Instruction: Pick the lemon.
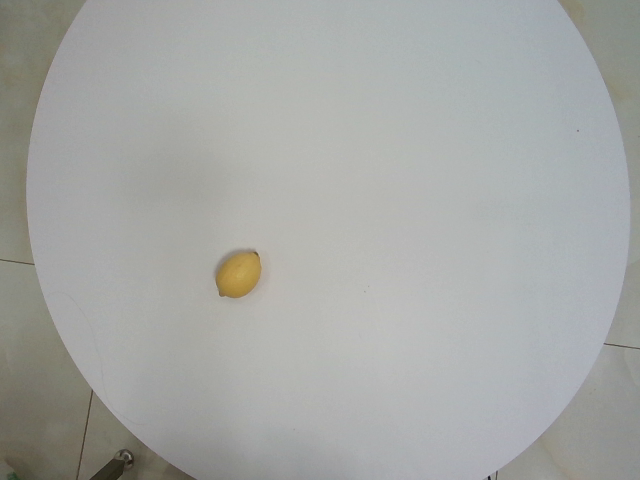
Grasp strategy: vertical